Question: What might the diagnosis be?
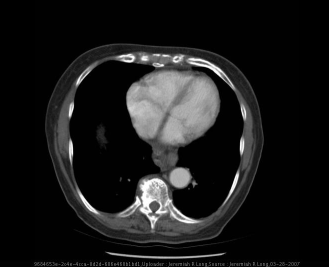
Answer: The possible diagnosis includes Based upon the radiographs:
Hiatial hernia (sliding versus paraesophageal versus mixed)
Foregut duplication cyst
Abscess
Necrotic lymph node with cavitation

Diagnosis of a sliding hiatal hernia is confirmed with CT..